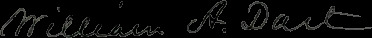
Signature of: william a dart